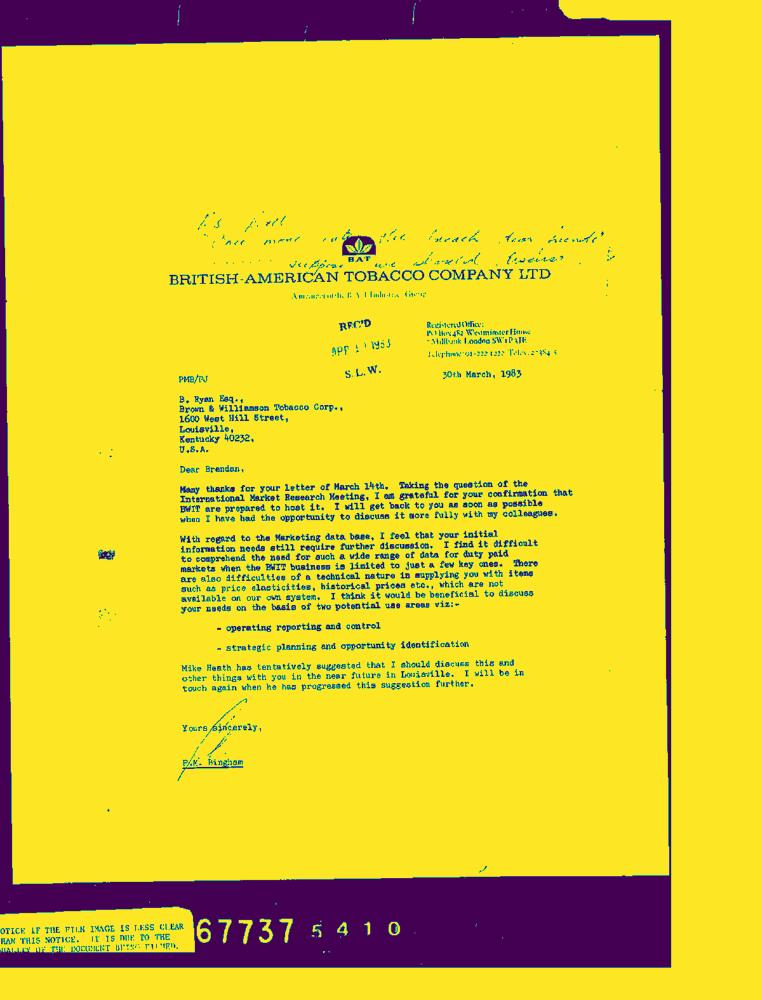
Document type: Letter-Doc